Question: What is the date of the hearing as scheduled in the document?
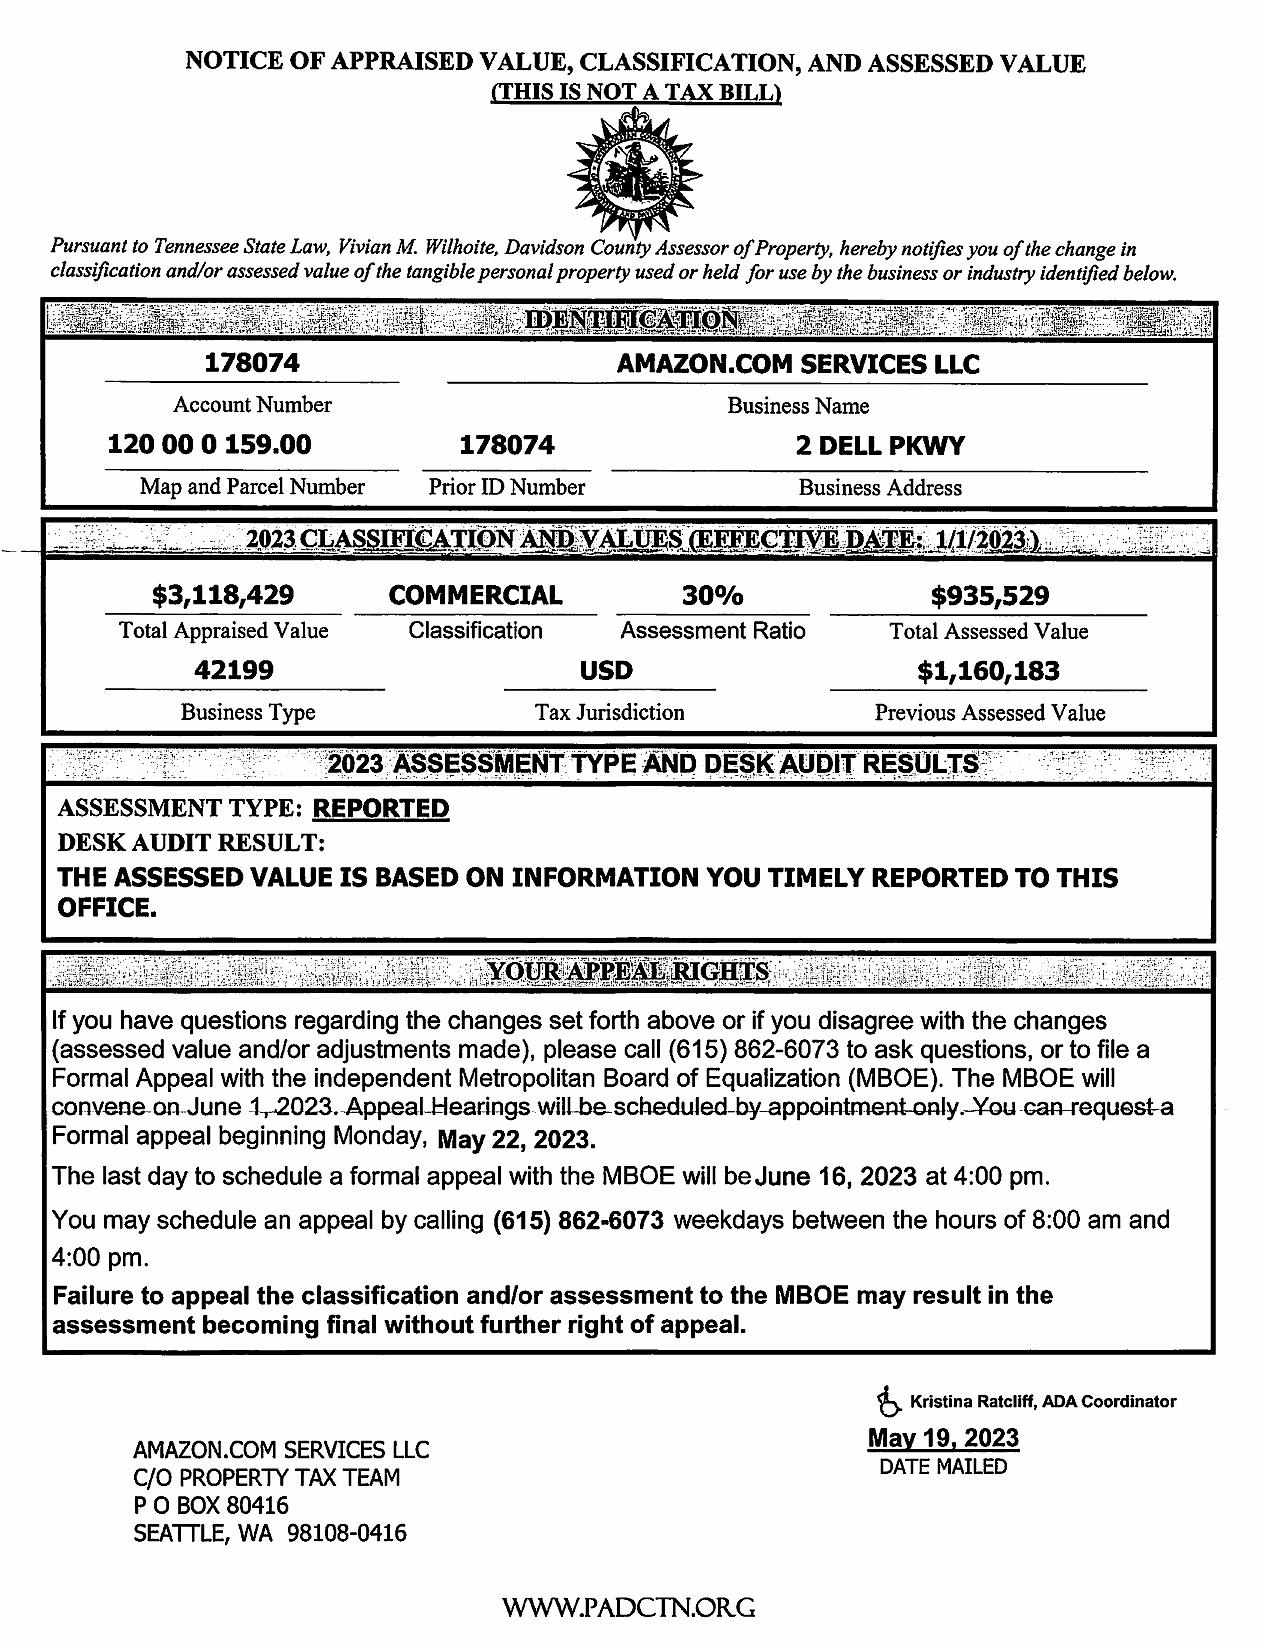
Answer: "Appeal Hearings will be scheduled by appointment only. You can request a Formal appeal beginning Monday, May 22, 2023."